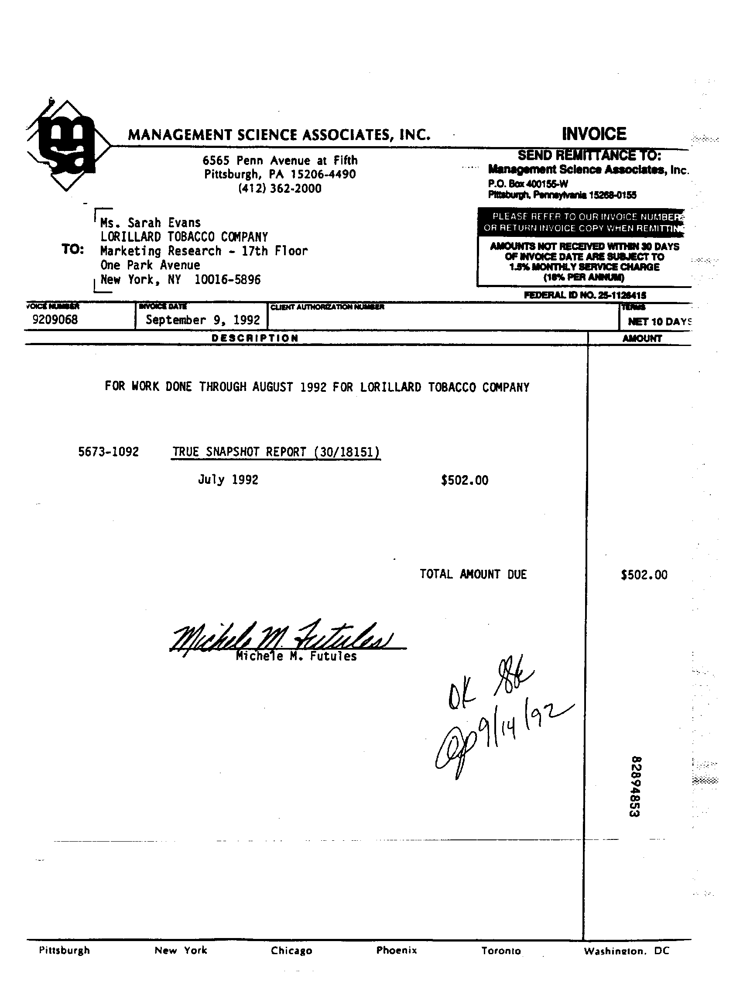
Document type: Invoice